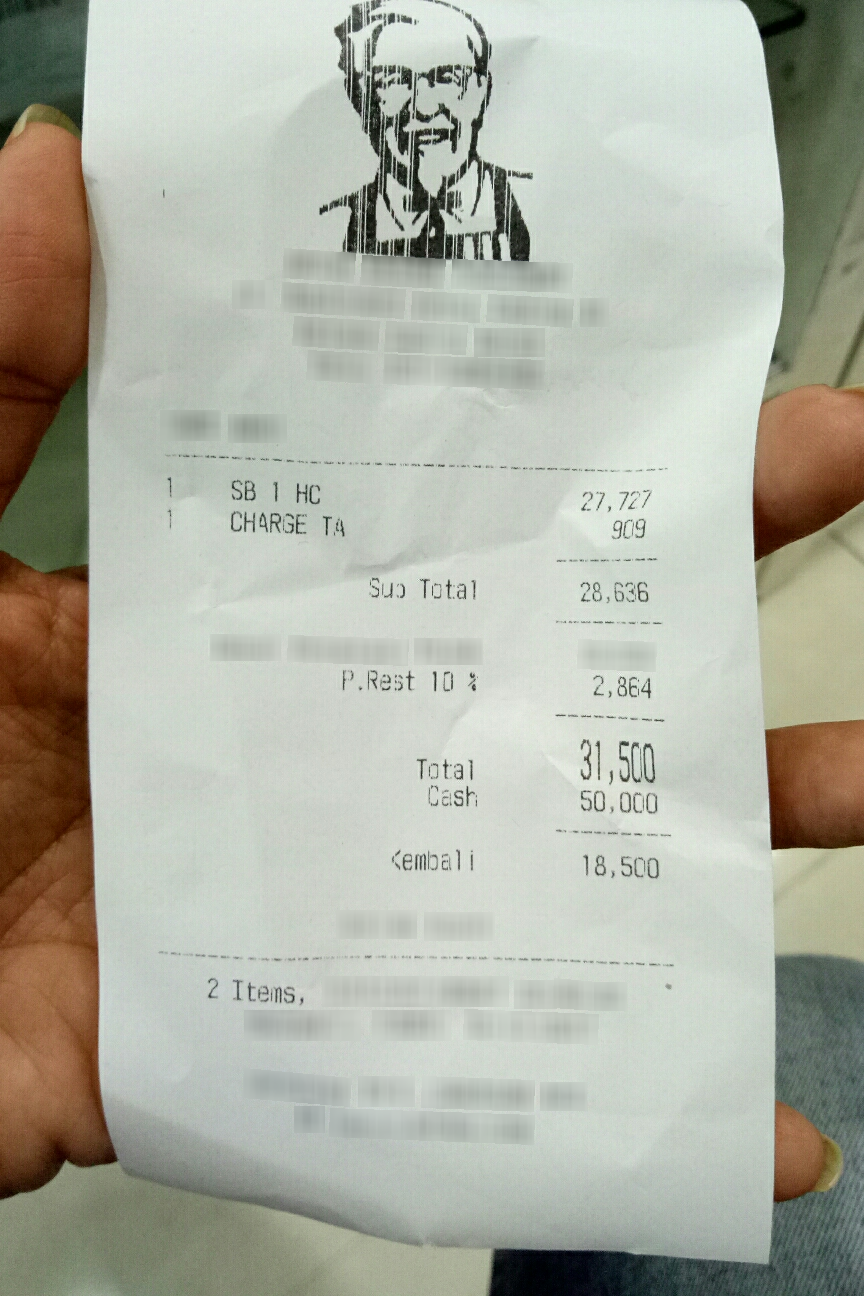
Number of items: 2
Subtotal: 28,636
Tax: 2,864
Total: 31,500
OCR text regions:
text: SB
text: 1
text: HC
text: 27,727
text: 1
text: CHARGE
text: TA
text: 909
text: 1
text: Sub
text: Total
text: 28,636
text: P.Rest
text: 10
text: %
text: 2,864
text: Total
text: 31,500
text: Cash
text: 50,000
text: <embali
text: 18,500
text: 2
text: Items,